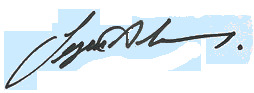
Signature of: sezen aksu